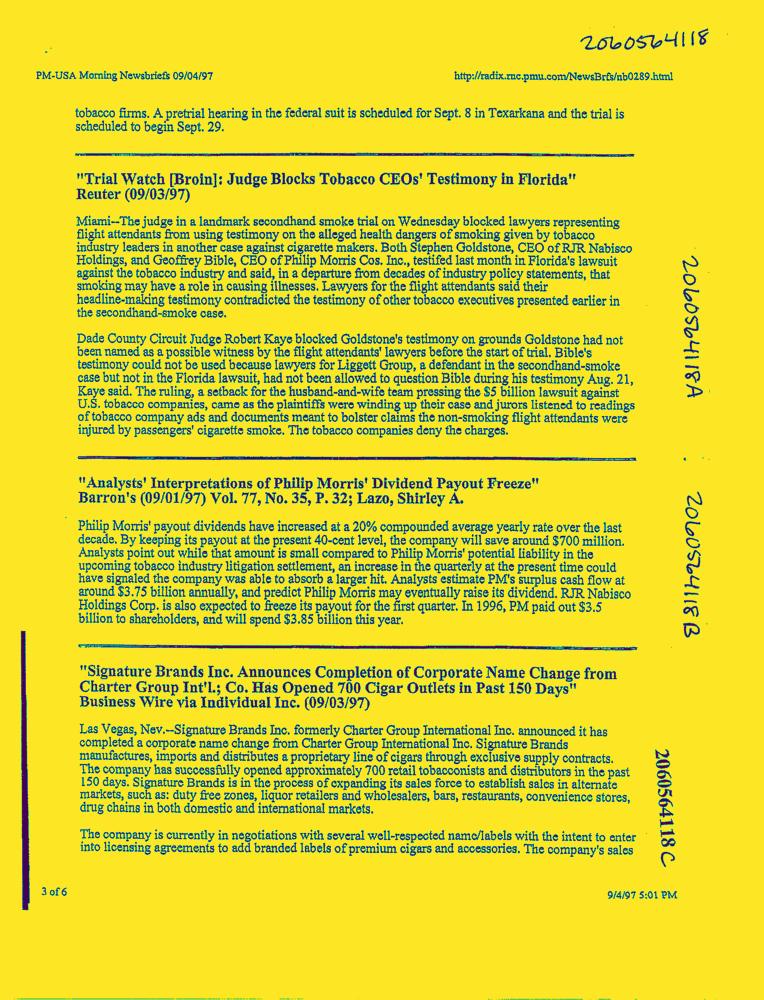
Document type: News-Article